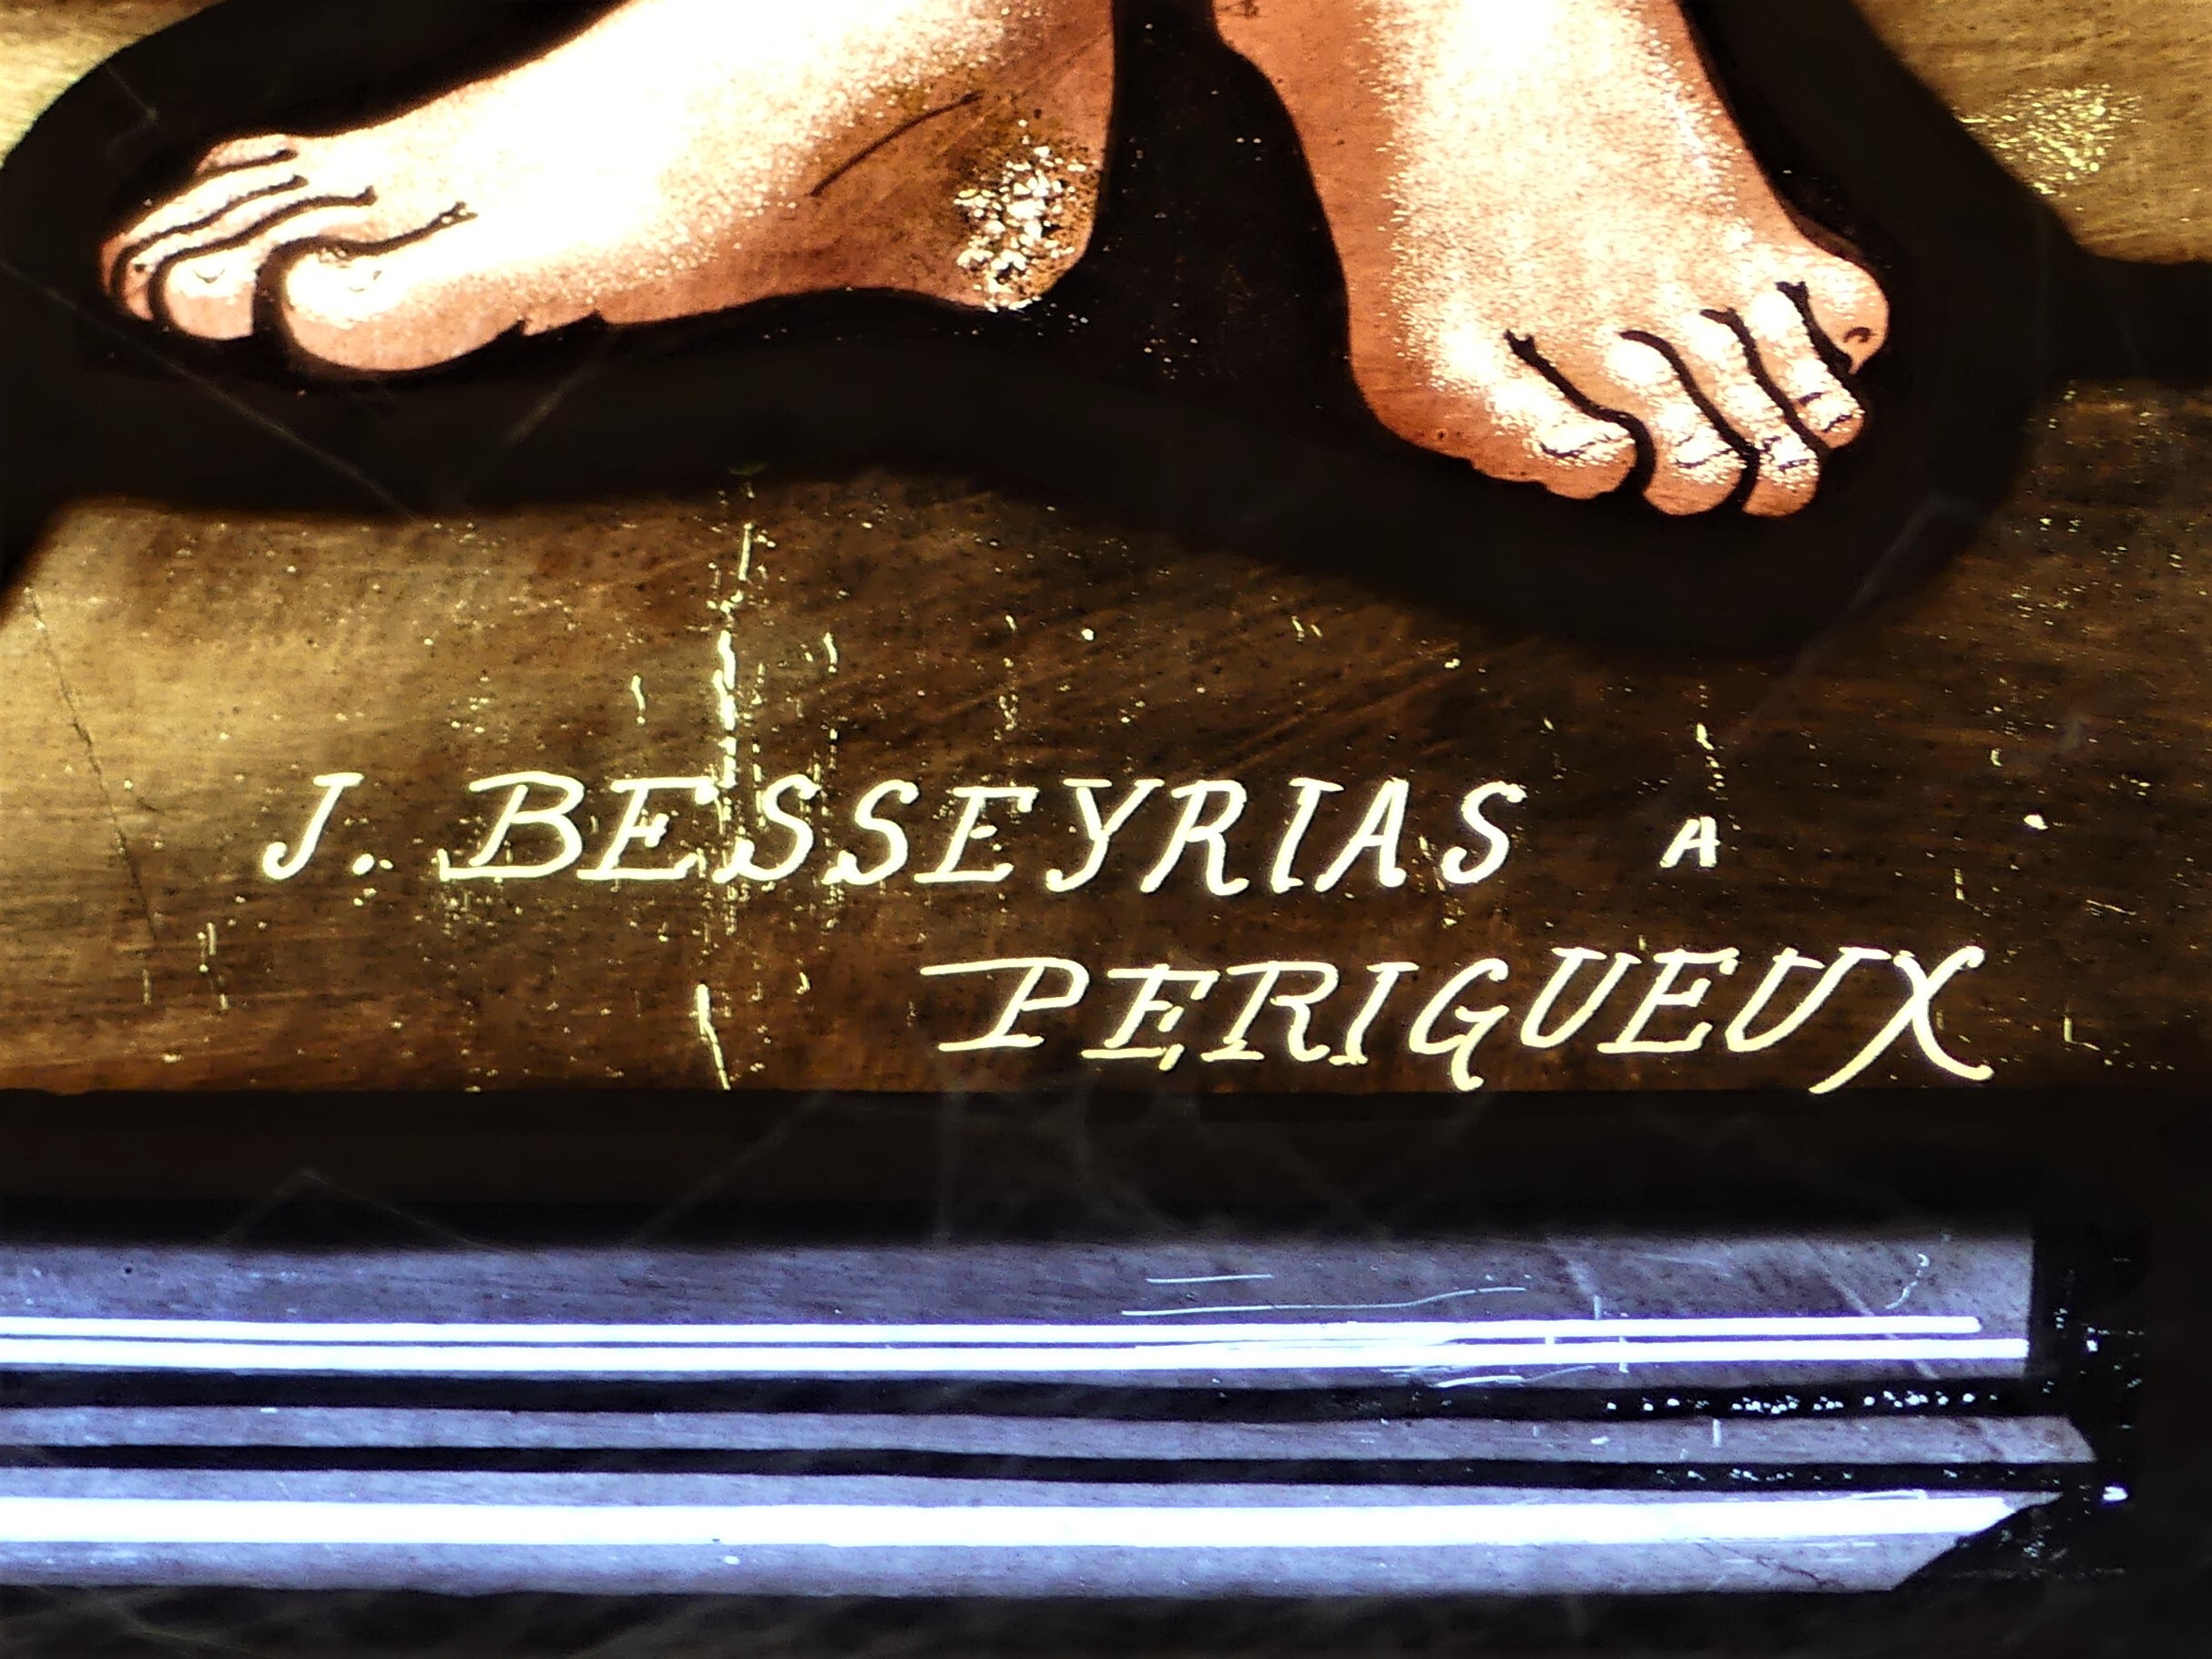
Signature of: jean besseyrias